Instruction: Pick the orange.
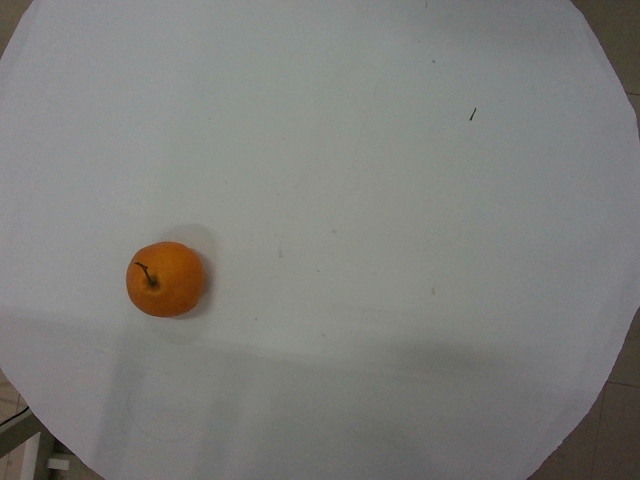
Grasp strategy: vertical